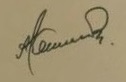
Signature of: q131911371